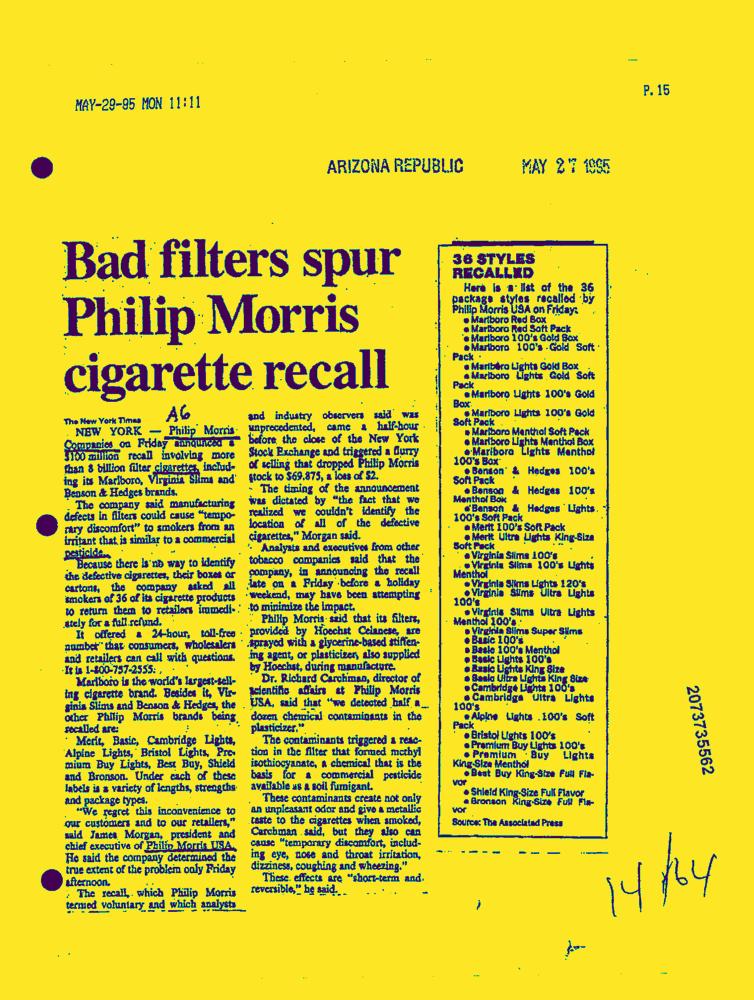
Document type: News-Article